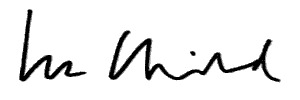
Signature of: lee child